Question: What is the name of the tenant mentioned in the document?
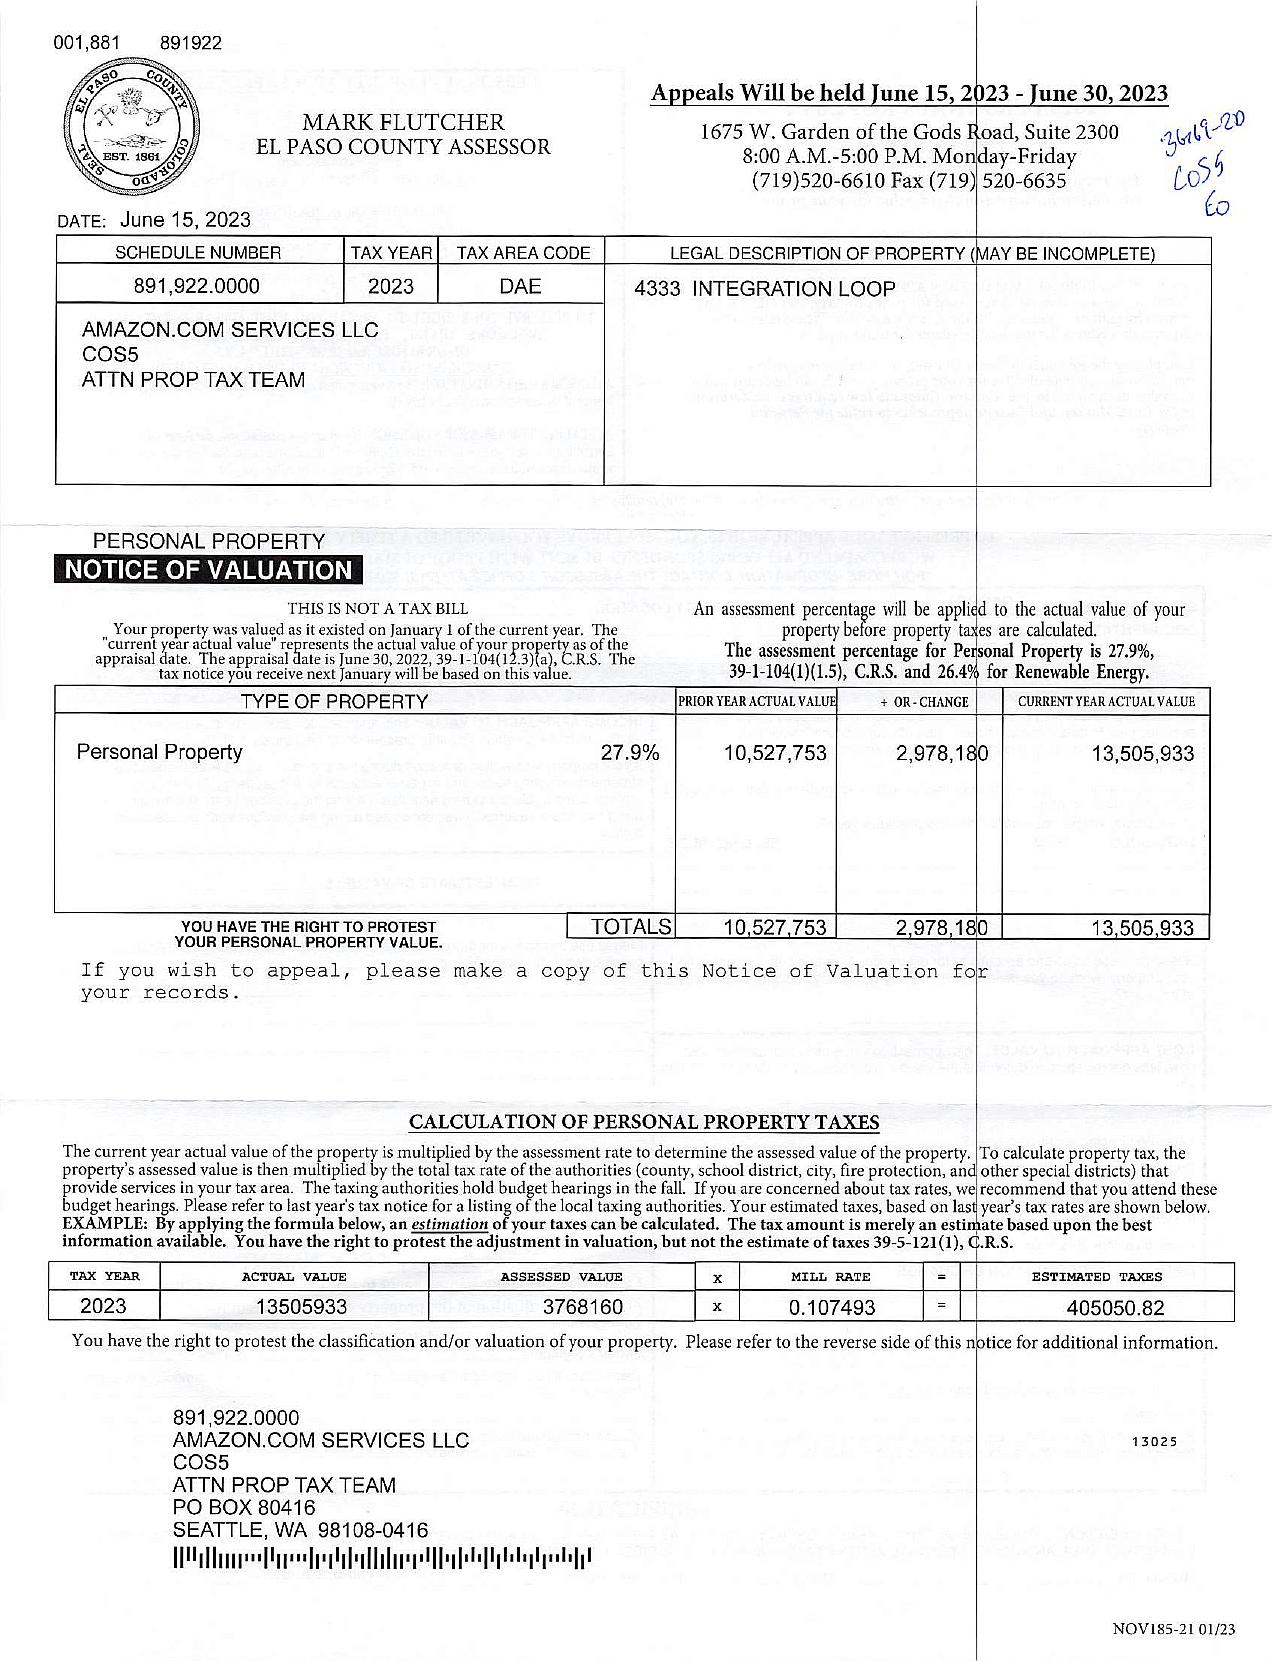
Answer: "AMAZON.COM SERVICES LLC"